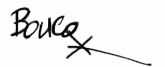
Signature of: françois boucq